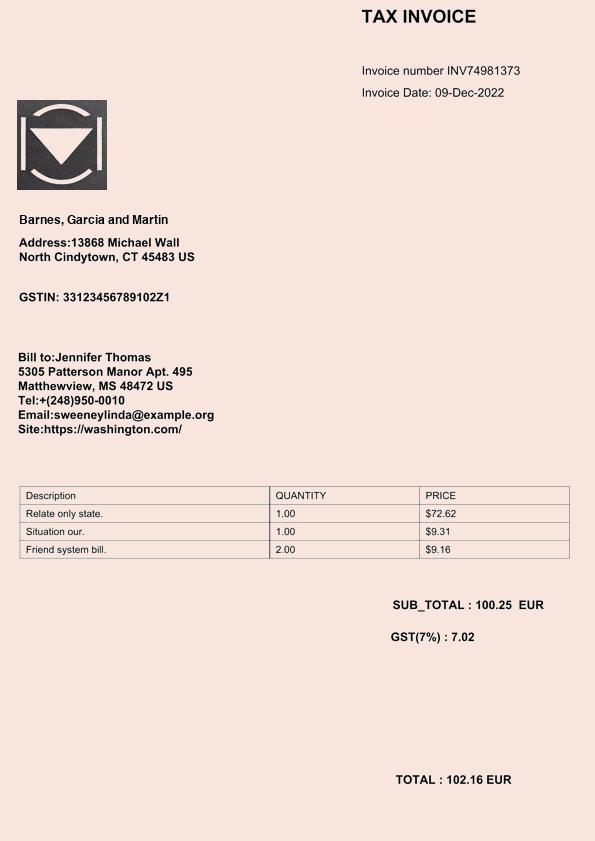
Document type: Invoice